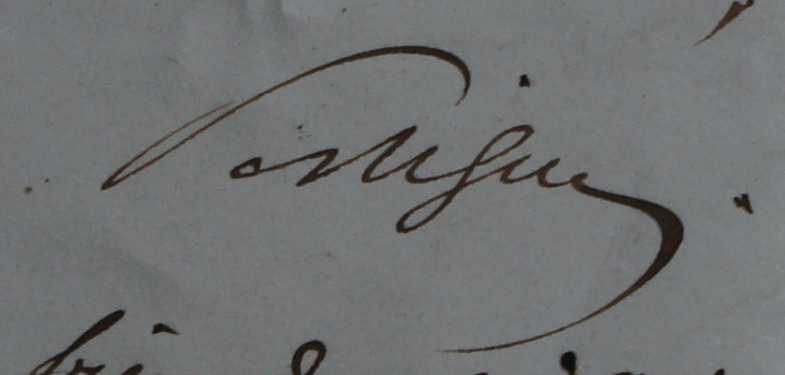
Signature of: jean gilbert victor fialin duke of persigny